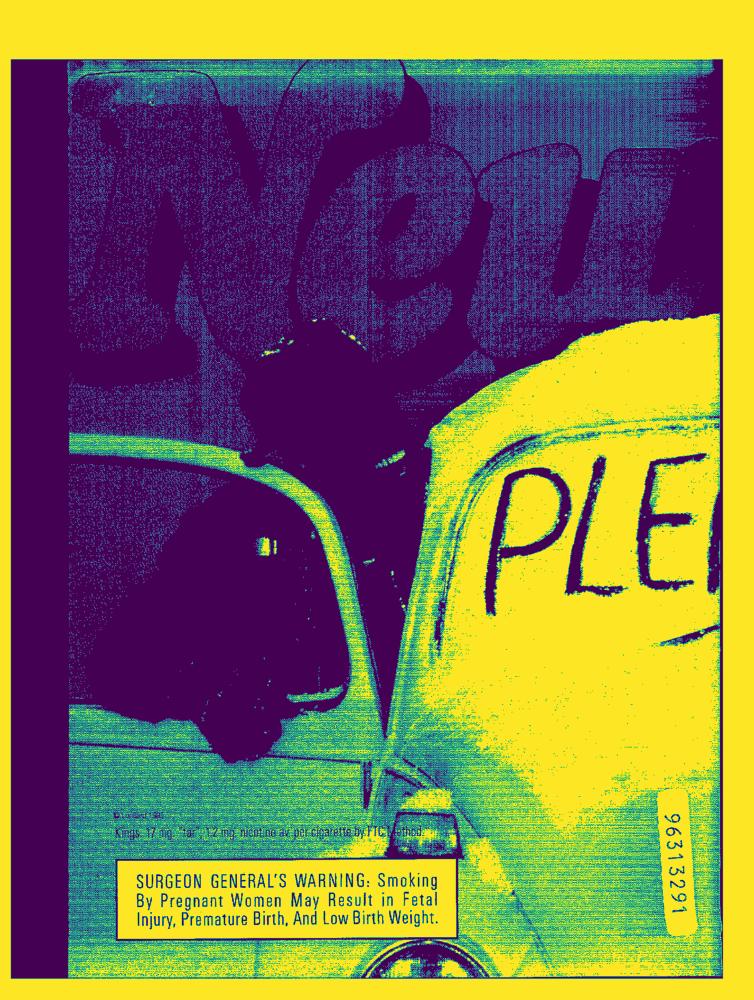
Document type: AD